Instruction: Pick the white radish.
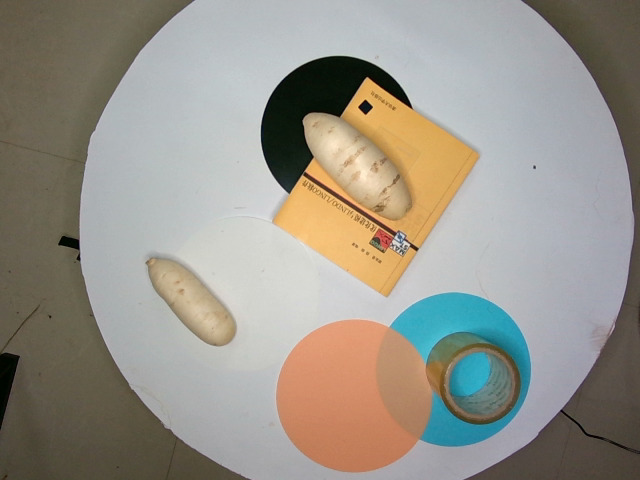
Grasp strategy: vertical